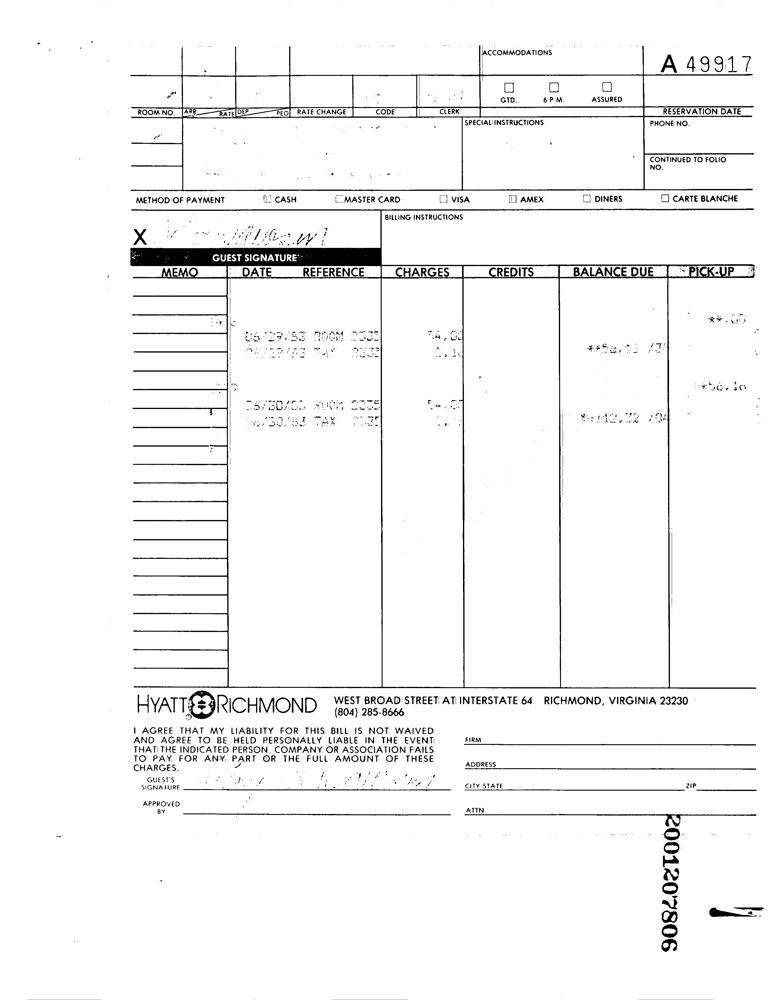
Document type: Invoice